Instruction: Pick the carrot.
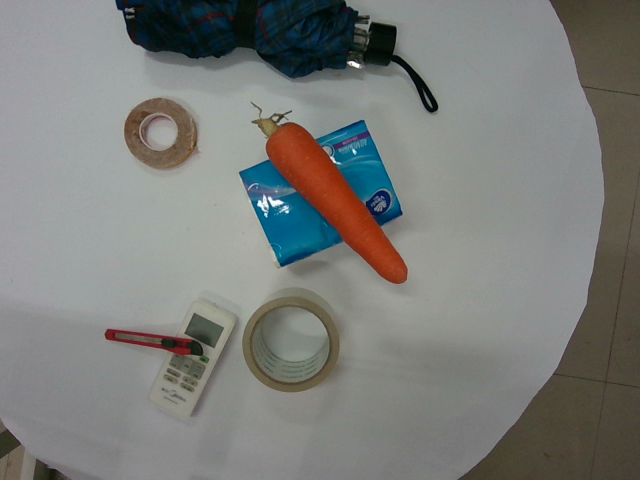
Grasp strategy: vertical